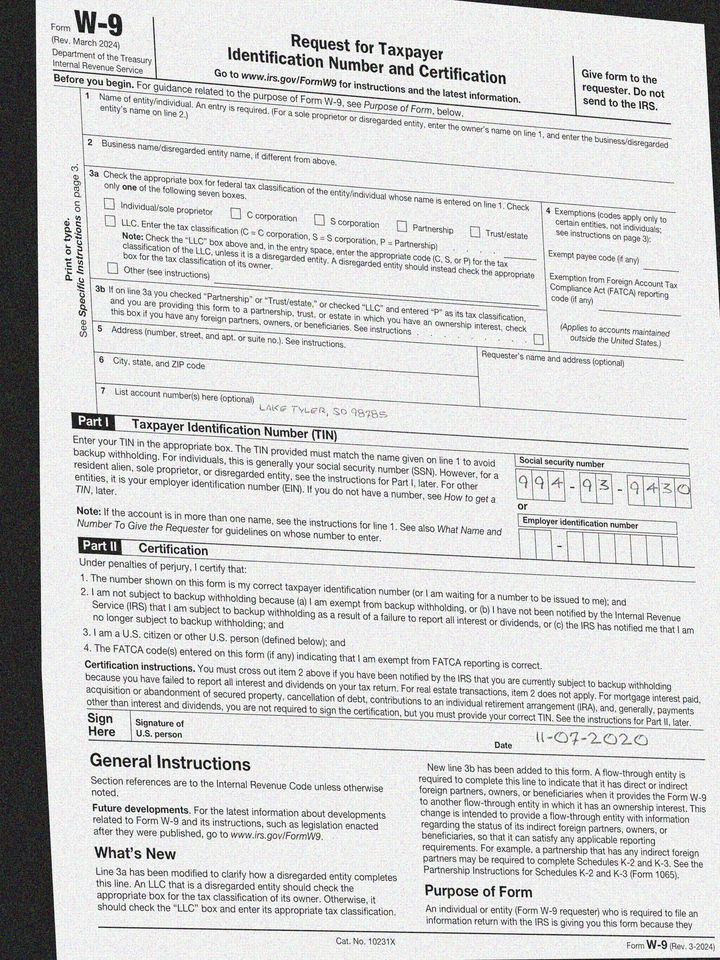
adr2: Lake Tyler, SD 98785
cbx: no
ssn: 994939430
sdt: 11-07-2020